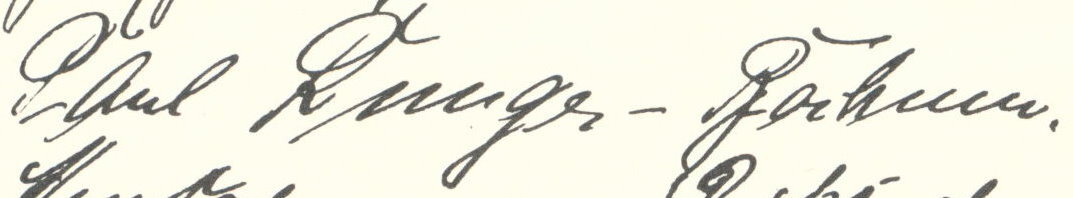
Signature of: paul runge